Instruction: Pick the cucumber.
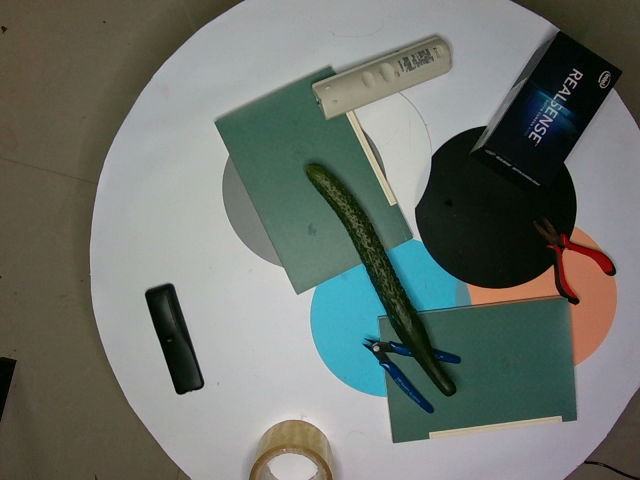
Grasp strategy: vertical